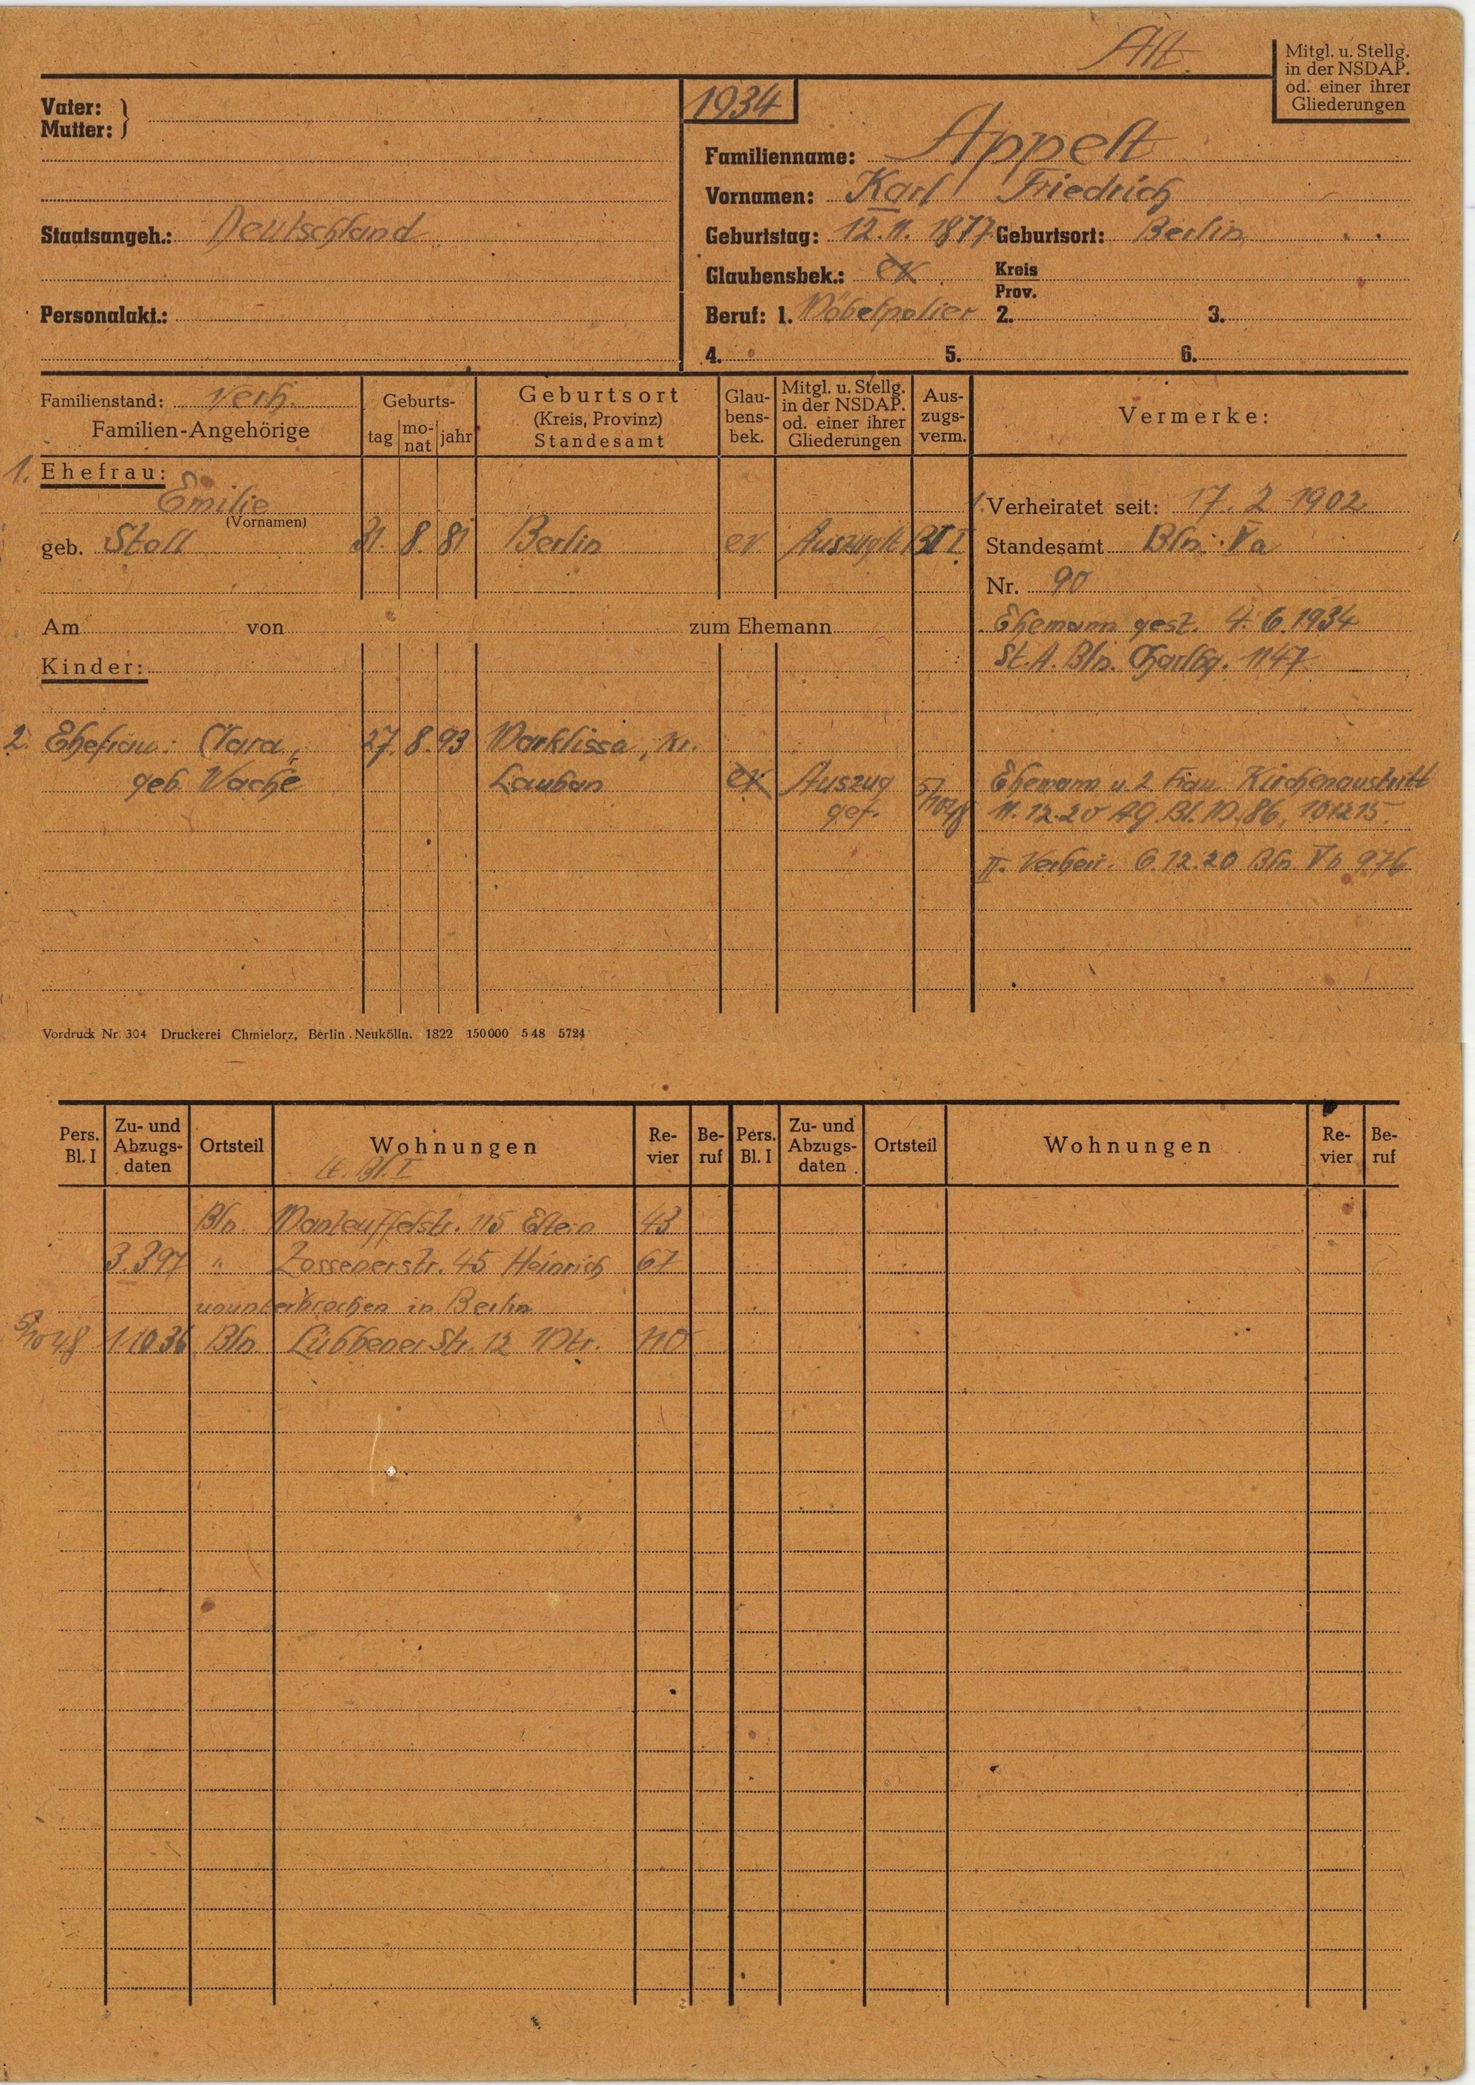
Appelt